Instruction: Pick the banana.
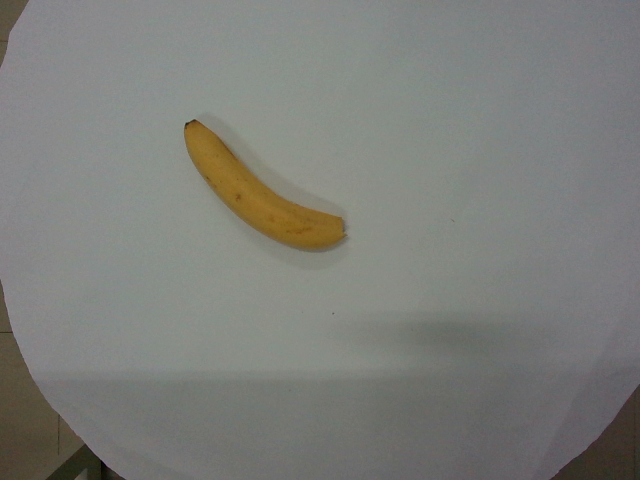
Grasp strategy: vertical